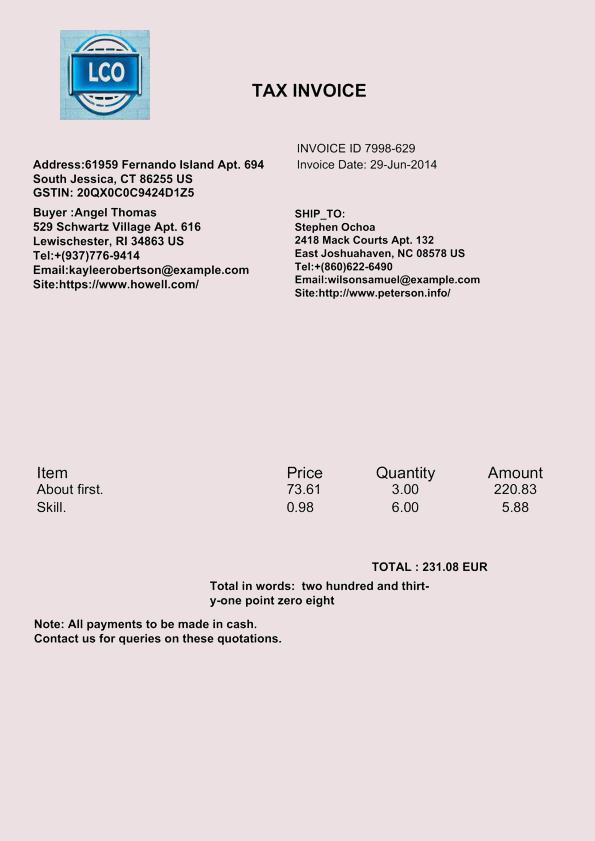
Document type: Invoice